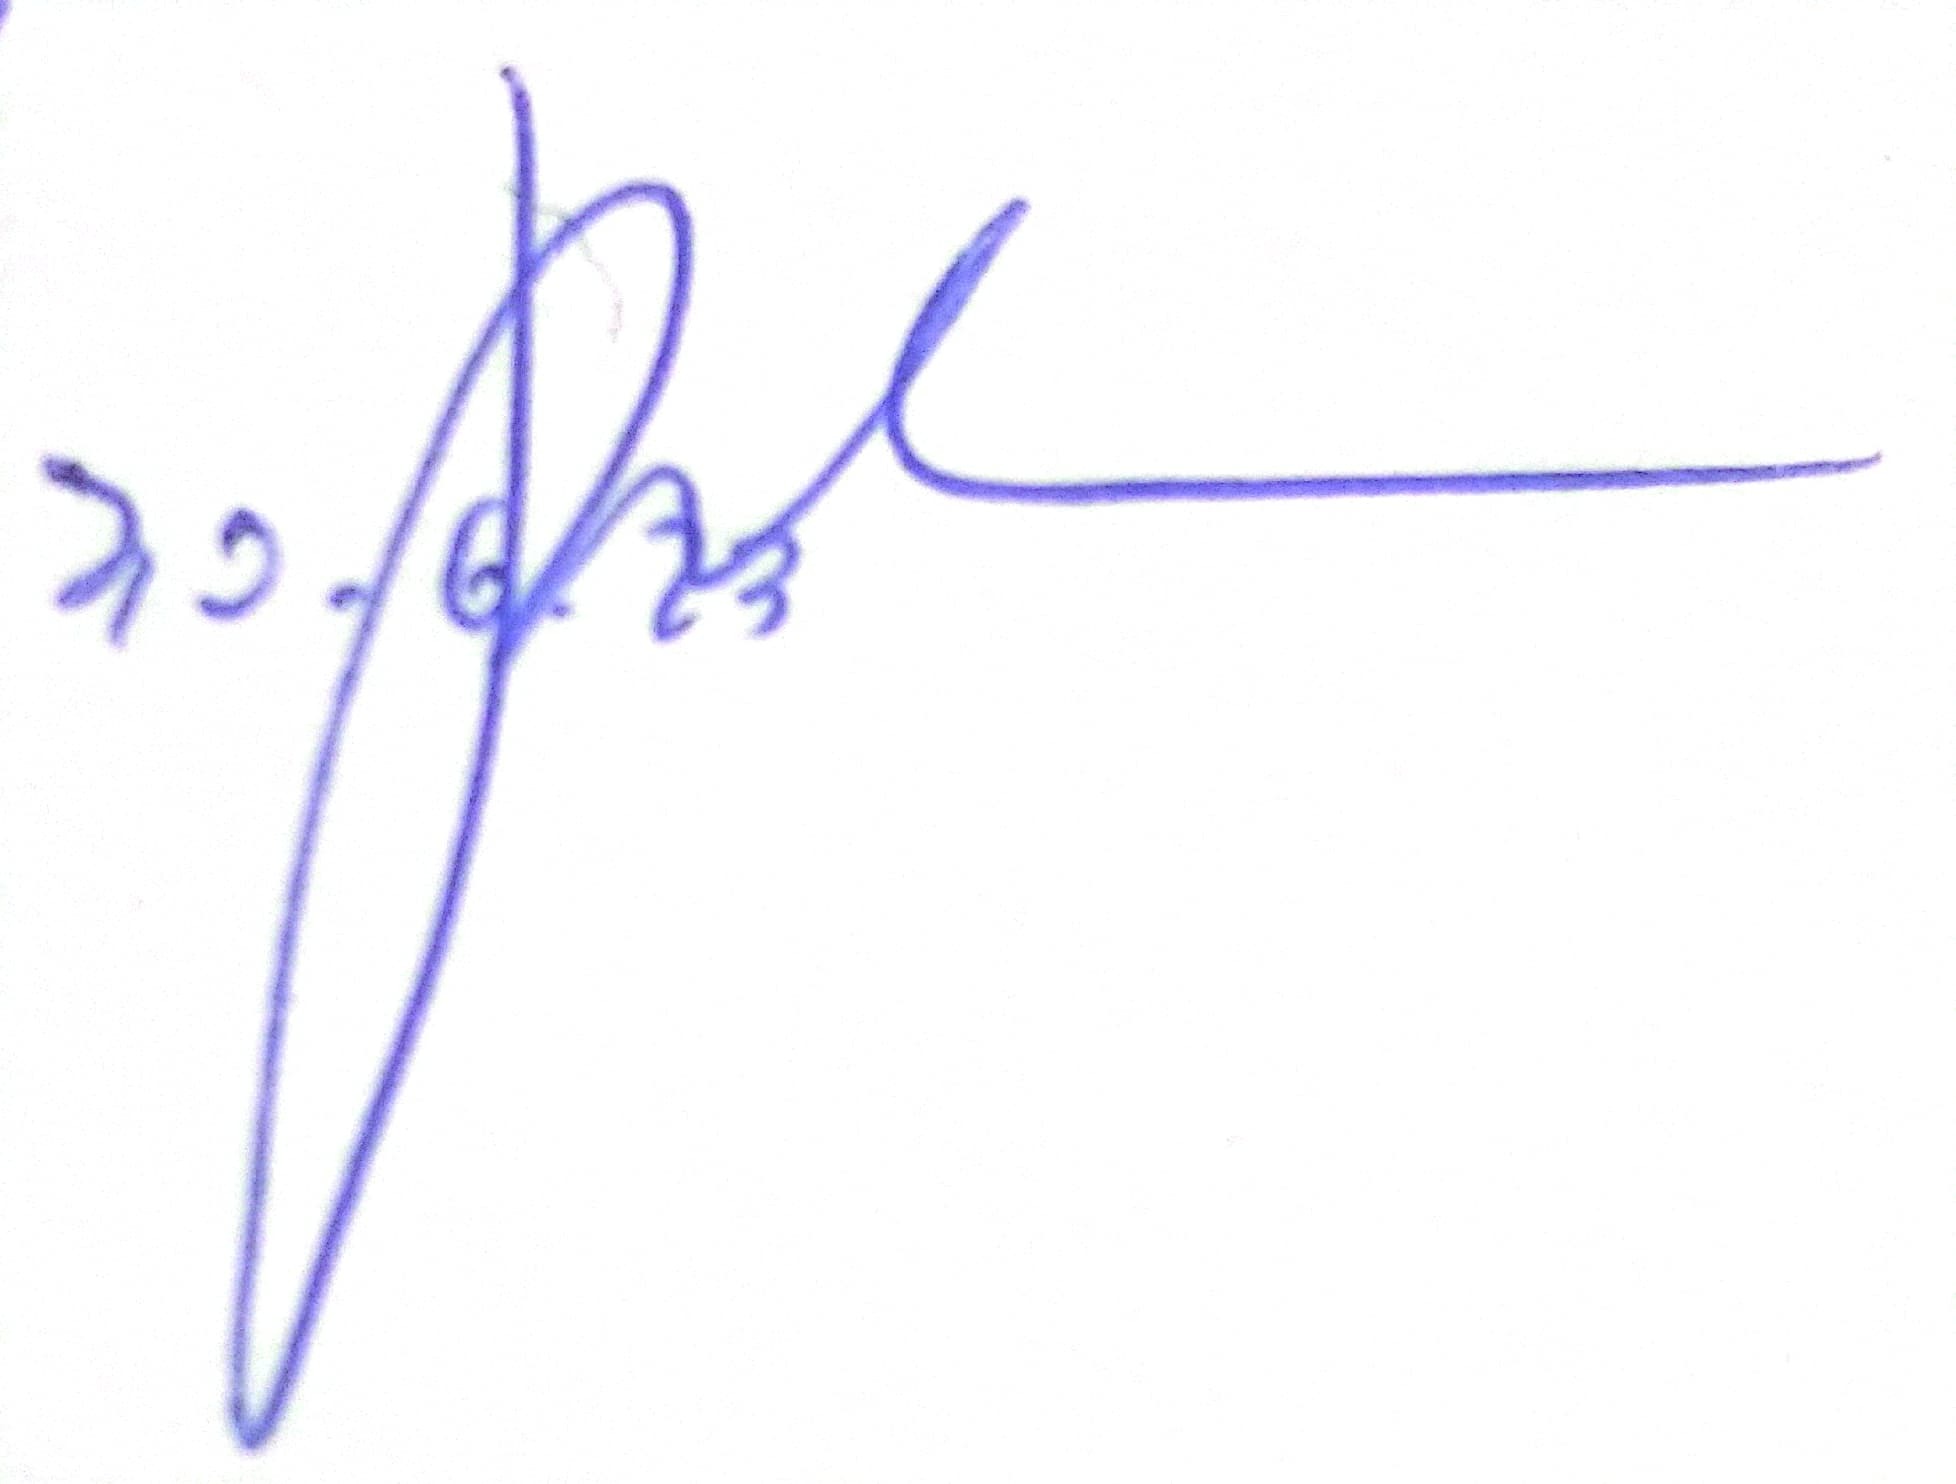
Signature of: piotr płucienniczak